Question: How is the history relevant to the case?
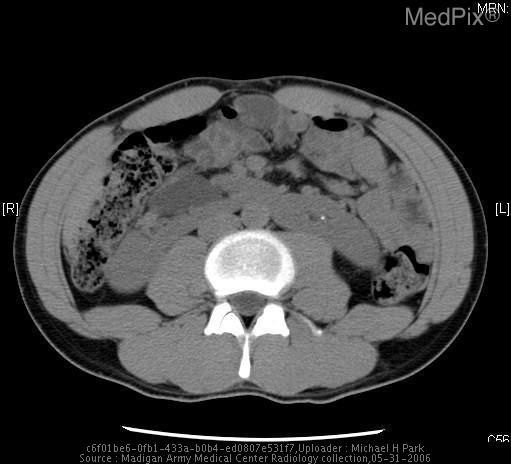
Answer: The patient's history of Patient is a 21 year old male who presented with a 5 month history of painless hematuria. The hematuria was more pronounced after vigourous exercise.  Otherwise patient has been in good health. is key in understanding the case.